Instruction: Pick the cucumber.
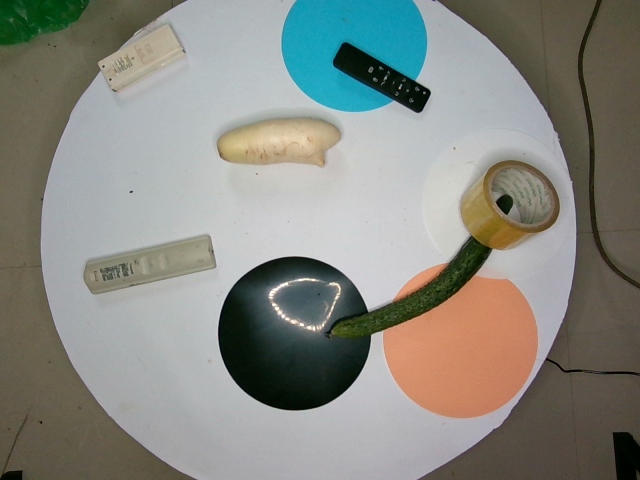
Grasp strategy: vertical